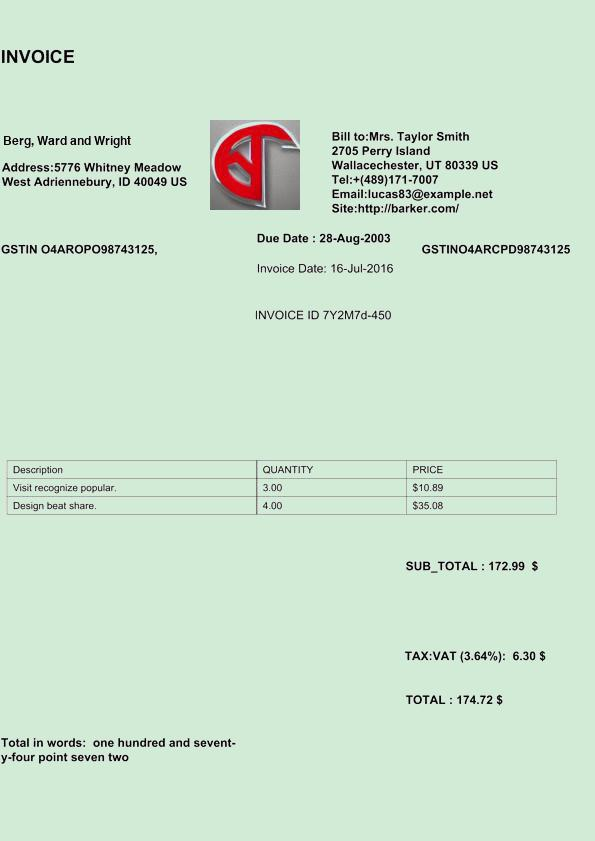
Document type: Invoice